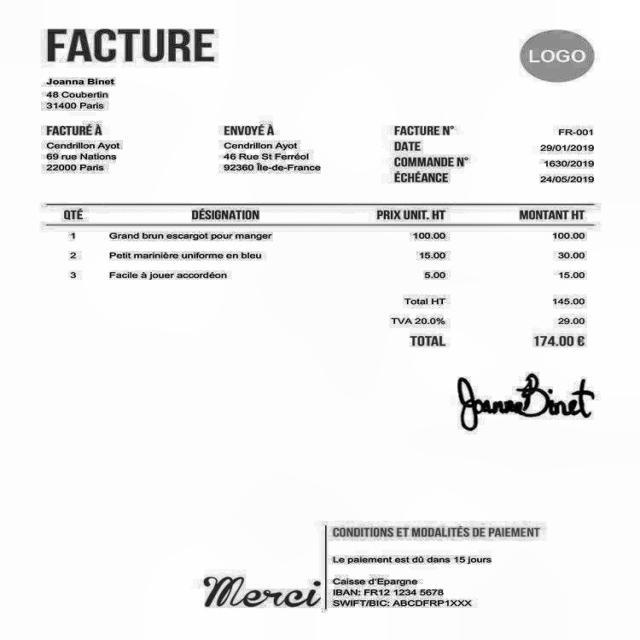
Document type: Invoice